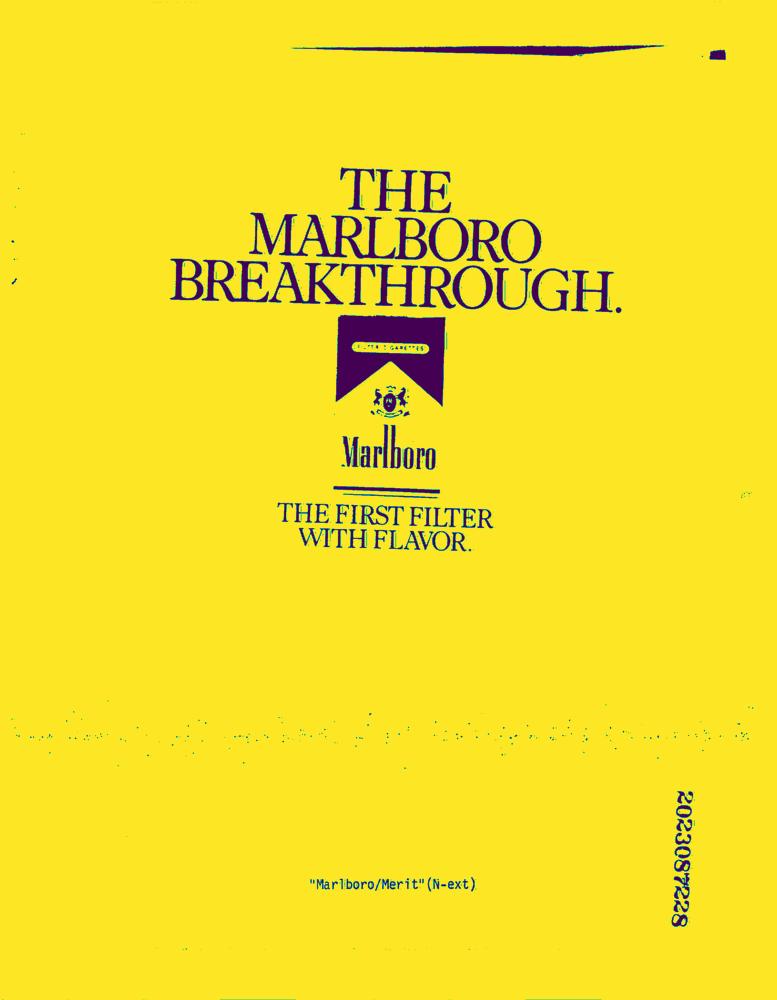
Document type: AD